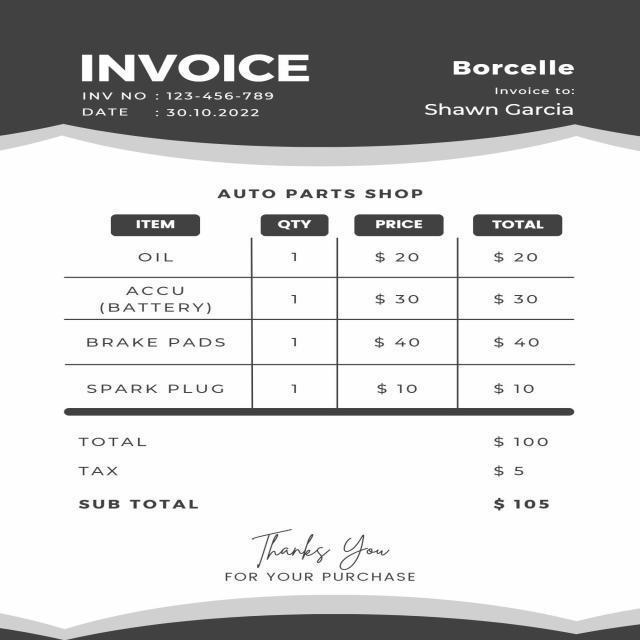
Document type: Invoice